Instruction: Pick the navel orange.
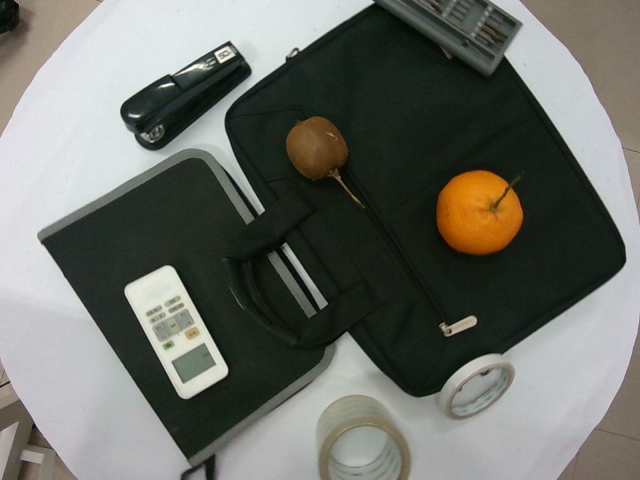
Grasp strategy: vertical